Question: How is the property described in the document?
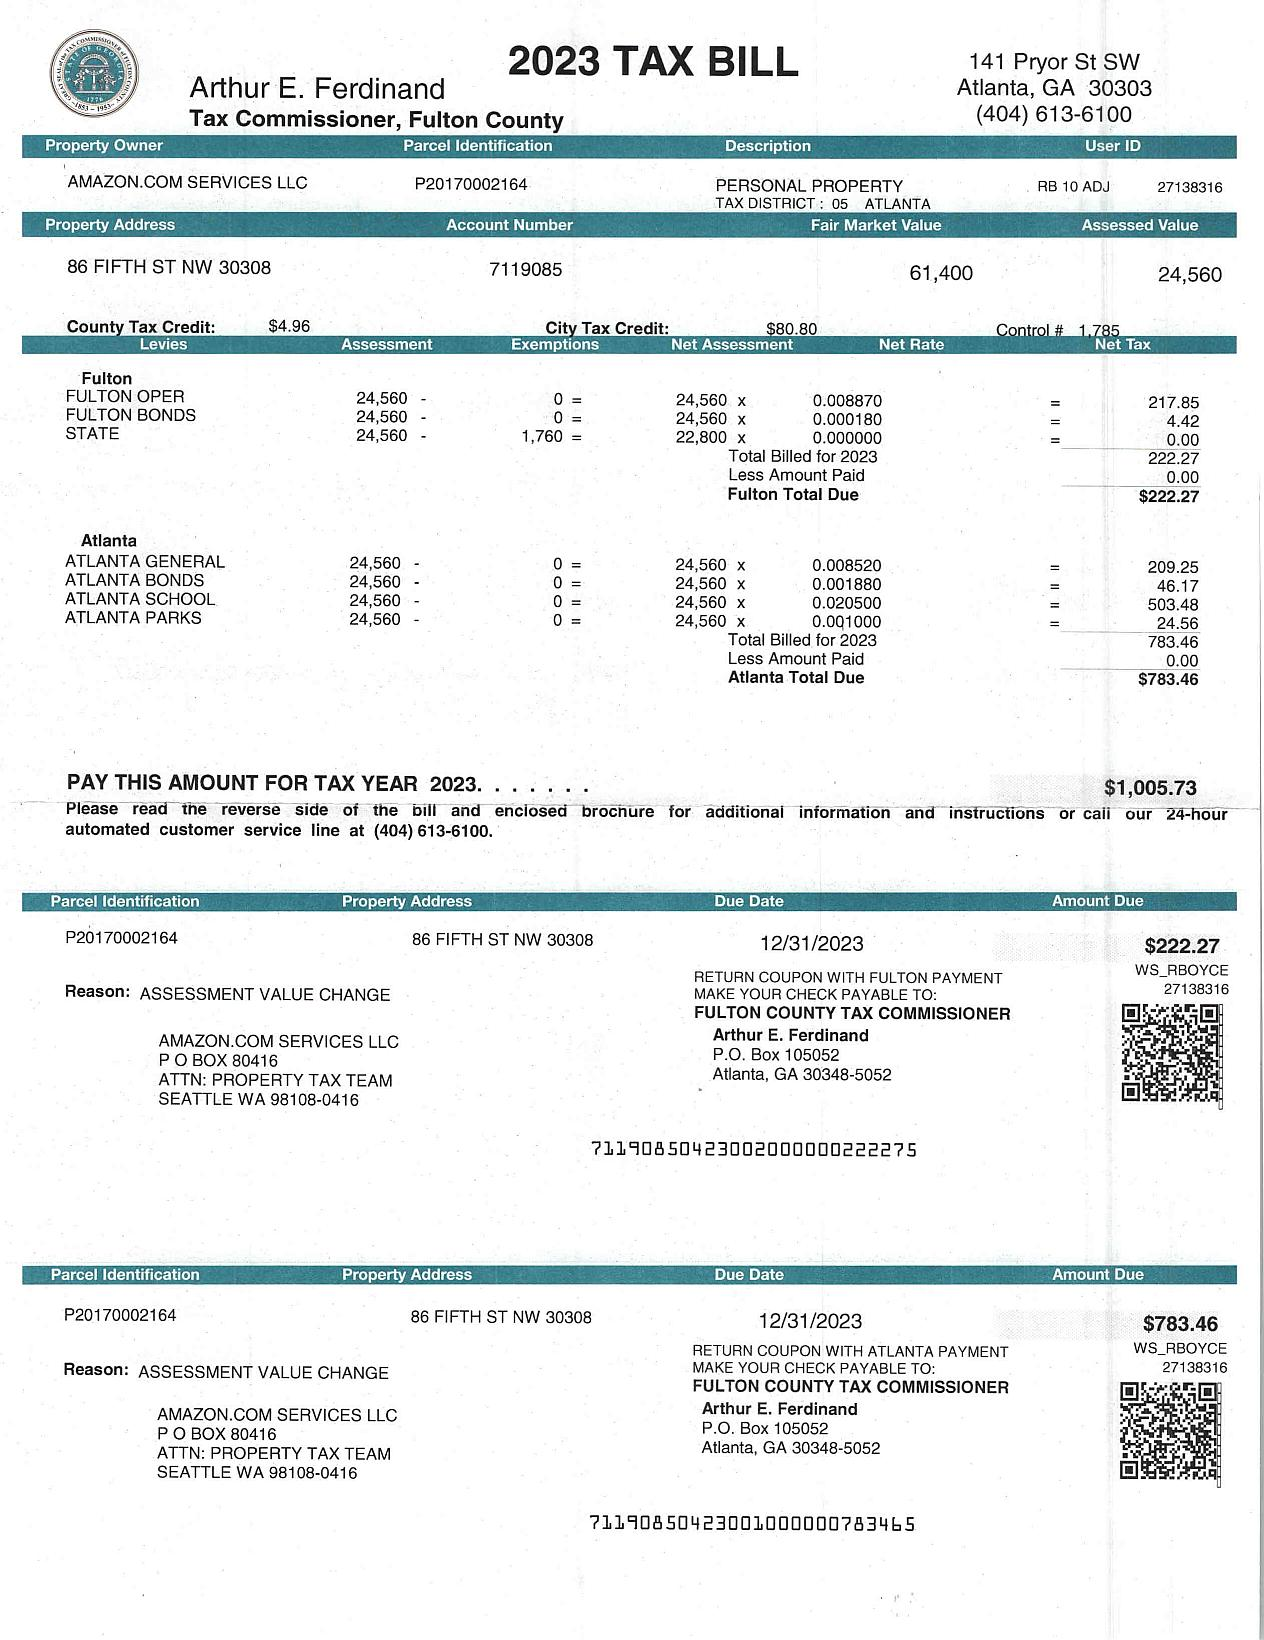
Answer: "PERSONAL PROPERTY"